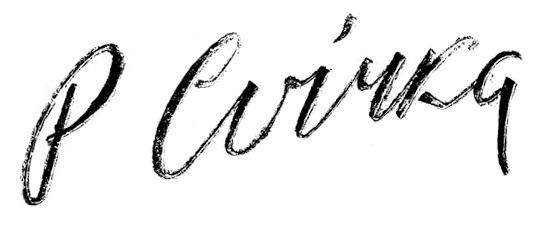
Signature of: petras cvirka